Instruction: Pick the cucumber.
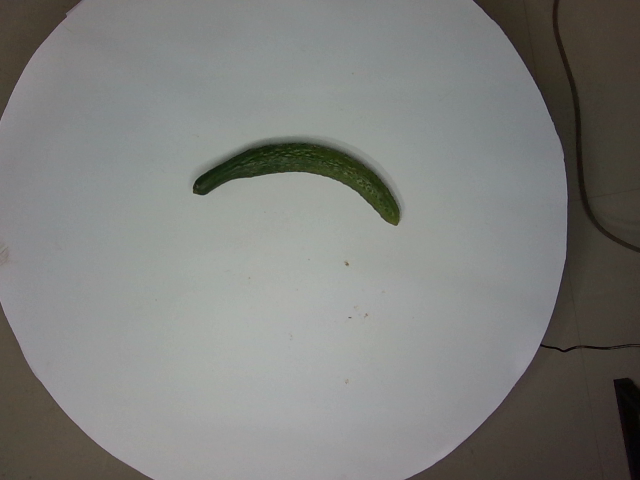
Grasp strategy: vertical